Question: What is the main concern?
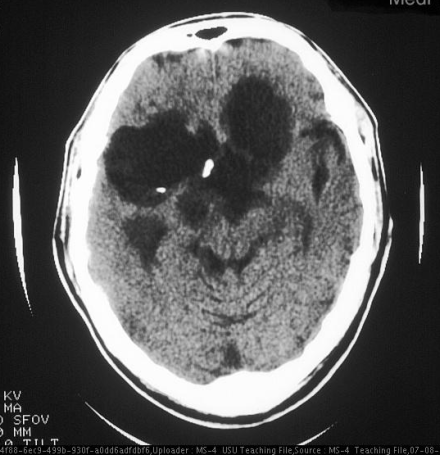
Answer: The findings suggest Extensive lobulated suprasellar mass, largely homogeneous and of nearly water attenuation.. CT disclosed a cystic suprasellar mass with extension to the right temporal tip and frontal lobes.. The patient might have a history of This 47 year old man had a history of organic brain syndrome and blindness in the left eye for one year. He presented to the emergency department following the new onset of a seizure. He had headaches, weakness or sensory abnormalities..